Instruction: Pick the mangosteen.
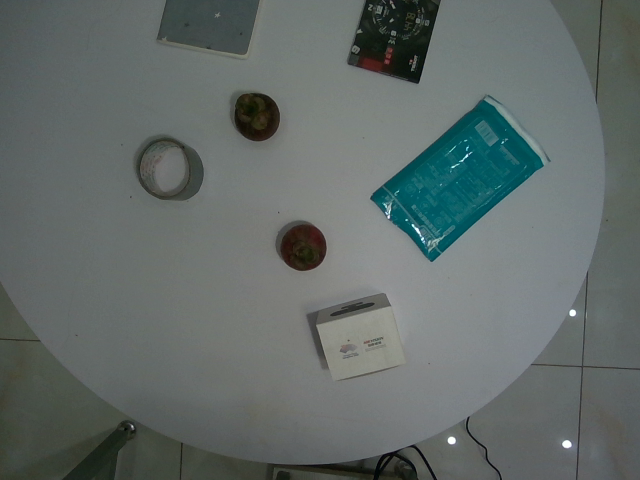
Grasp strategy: vertical